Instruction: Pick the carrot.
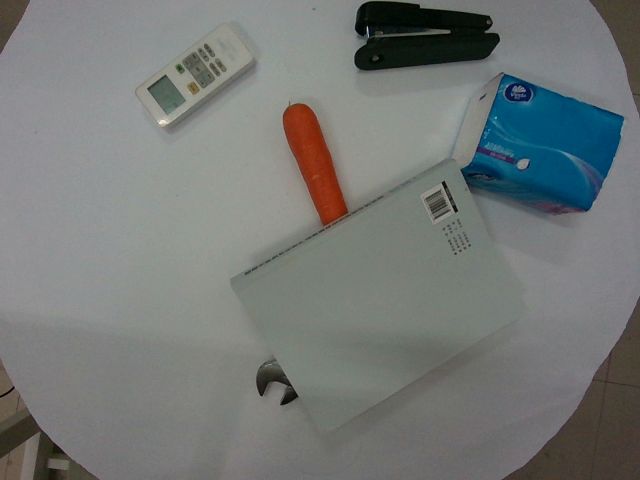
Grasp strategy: vertical